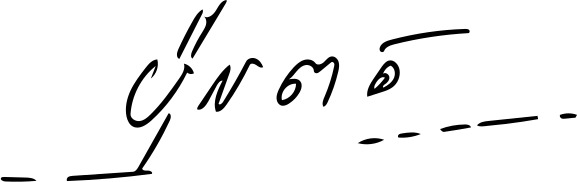
Signature of: pol pot